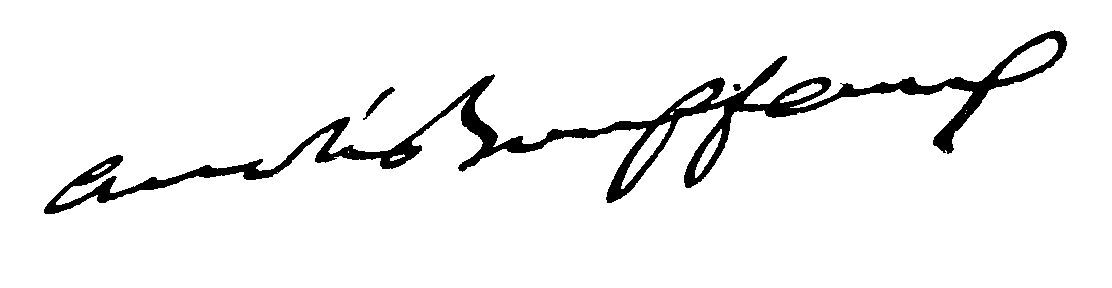
Signature of: andré bouffard